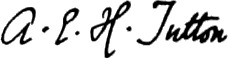
Signature of: alfred tutton